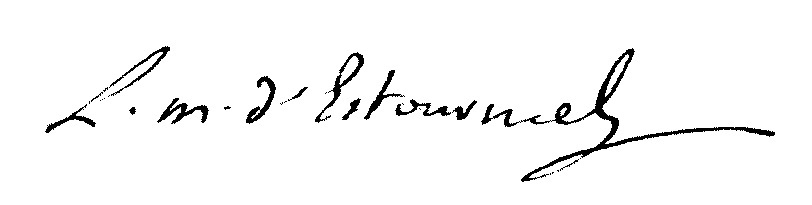
Signature of: louis marie d estourmel